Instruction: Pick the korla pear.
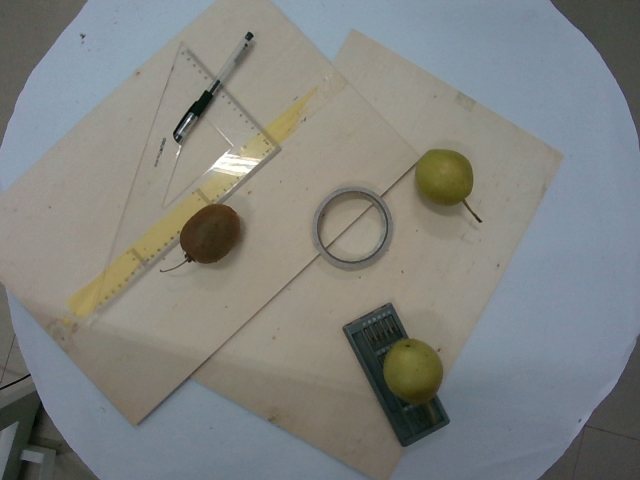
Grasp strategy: vertical